Question: What are the imaging findings?
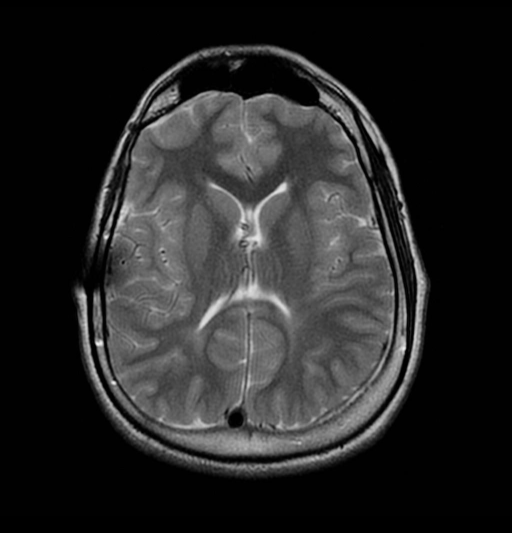
Answer: The imaging shows Axial T2 MRI from 3 months prior to presentation demonstrating baseline lateral ventricular size.
Lateral radiograph of the skull on presentation (as part of a VP shunt evaluation series) demonstrating a disconnection at a branch point of the shunt system external to the skull at the right temporal region.
Non-contrast CT of the head demonstrating enlarged lateral ventricles.
Post shunt revision non-contrast CT of the head demonstrating mild decrease in the size of the lateral ventricle as well as the post revision head CT scout image demonstrating shunt disconnection repair. Axial T2 MRI from 3 months prior to presentation demonstrating baseline lateral ventricular size..